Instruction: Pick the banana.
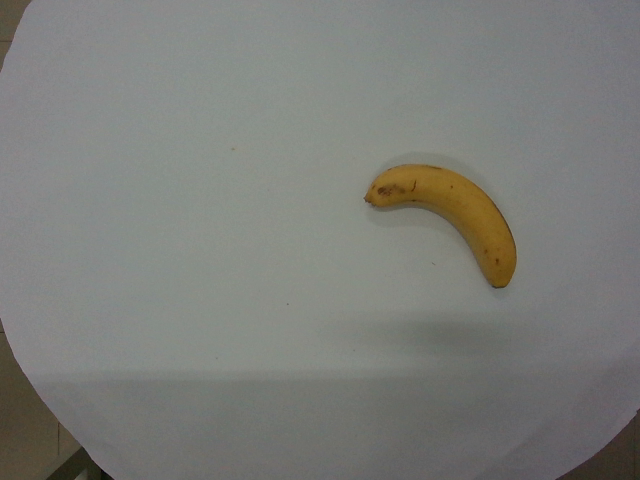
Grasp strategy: vertical